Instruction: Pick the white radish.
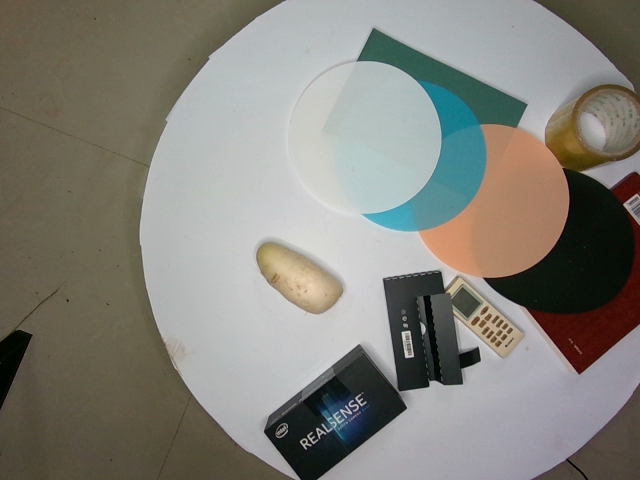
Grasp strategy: vertical